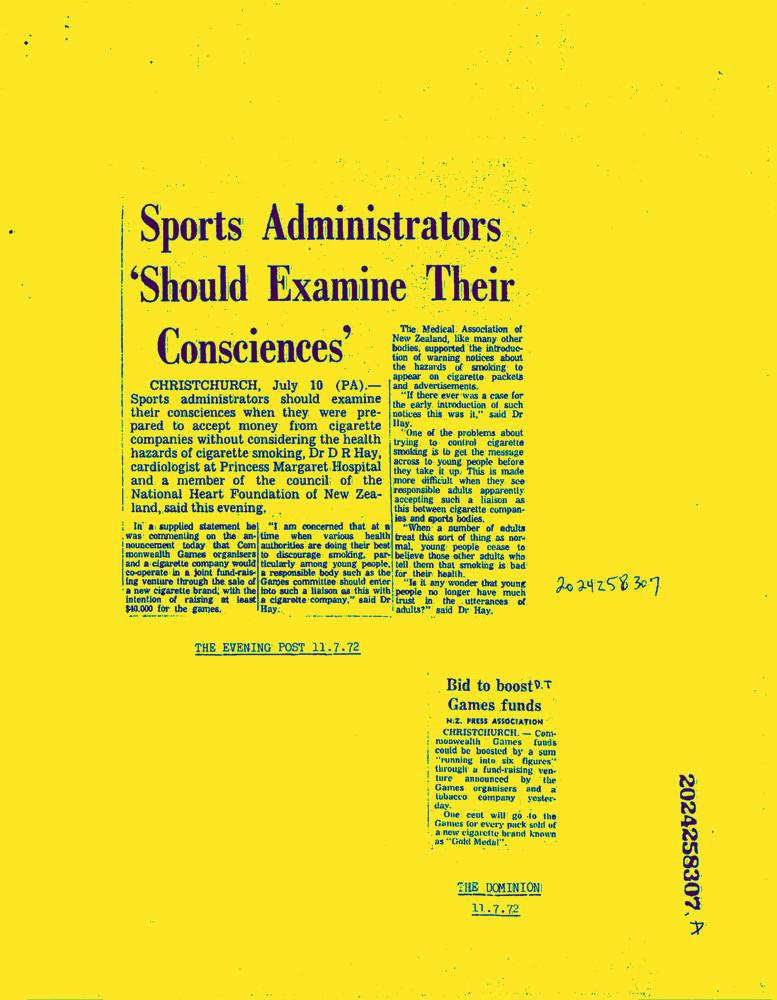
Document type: News-Article